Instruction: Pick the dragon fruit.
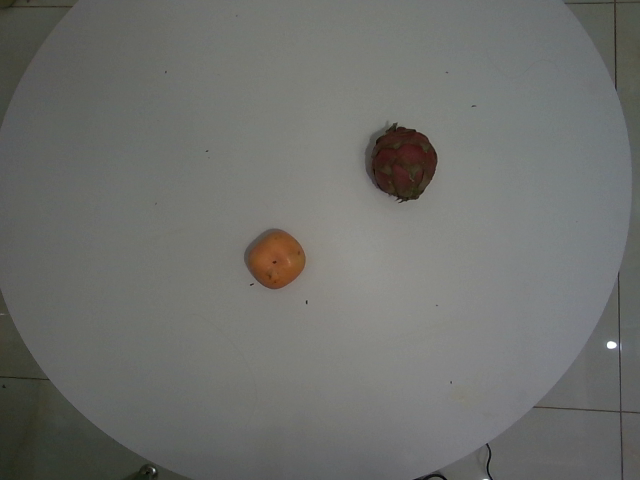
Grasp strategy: vertical